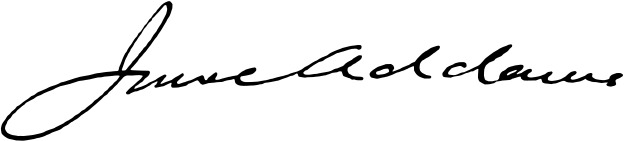
Signature of: jane addams